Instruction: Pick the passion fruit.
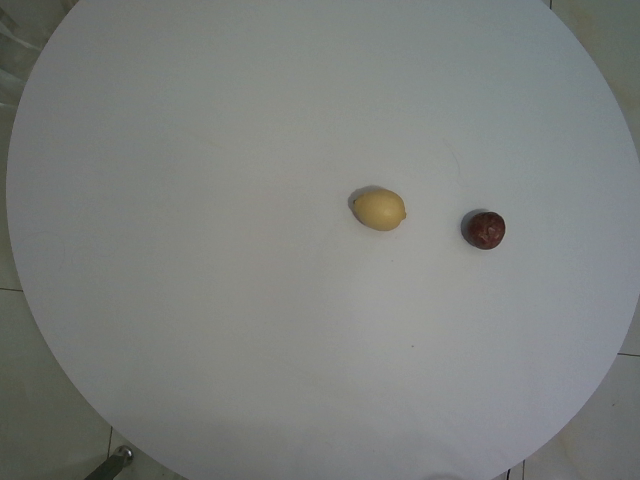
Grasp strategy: vertical